Question: How is the history relevant to the case?
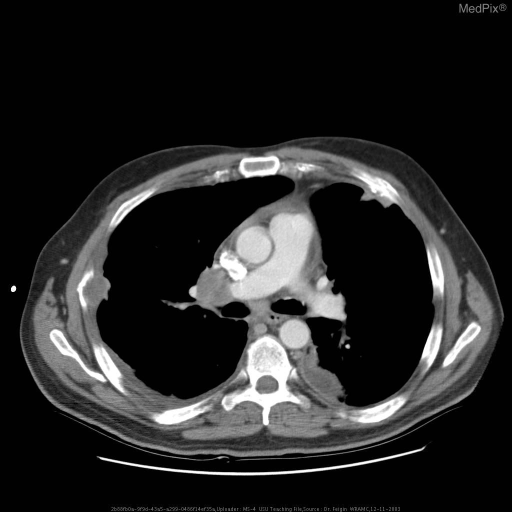
Answer: The patient's history of 55 yo WM presented with a 3 week hx of fatigue, fever, SOB, and myalgias. The patient has no significant past medical or surgical hx. He has an 80-pack year smoking hx and his mother died of lung ca. is key in understanding the case.